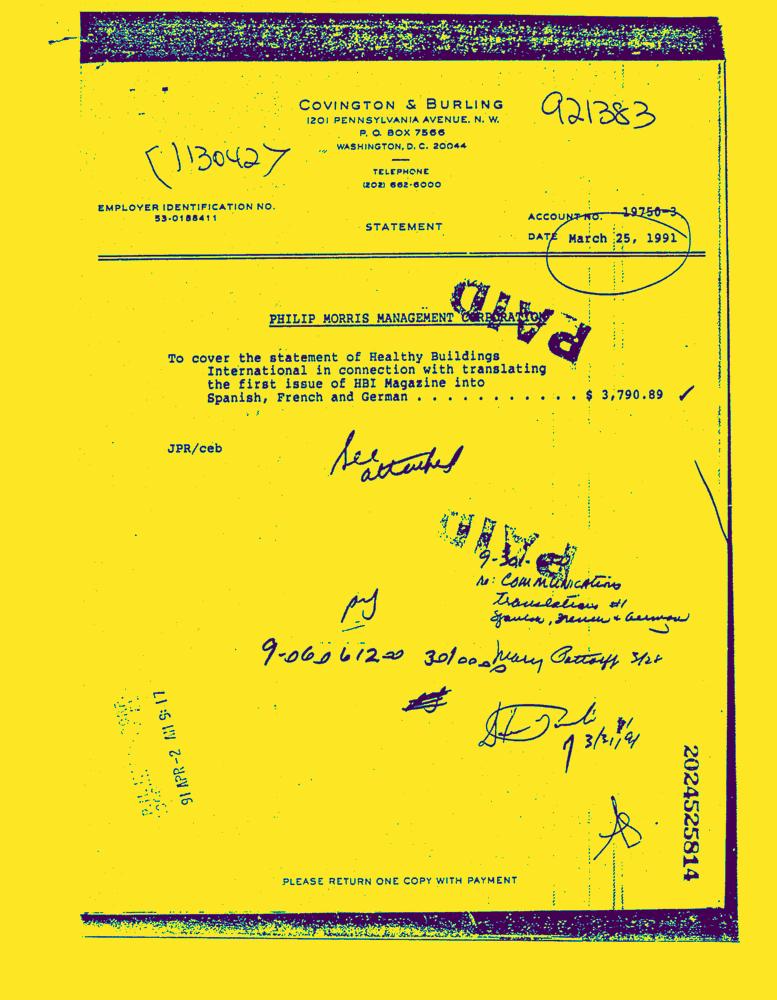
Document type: Invoice-Doc